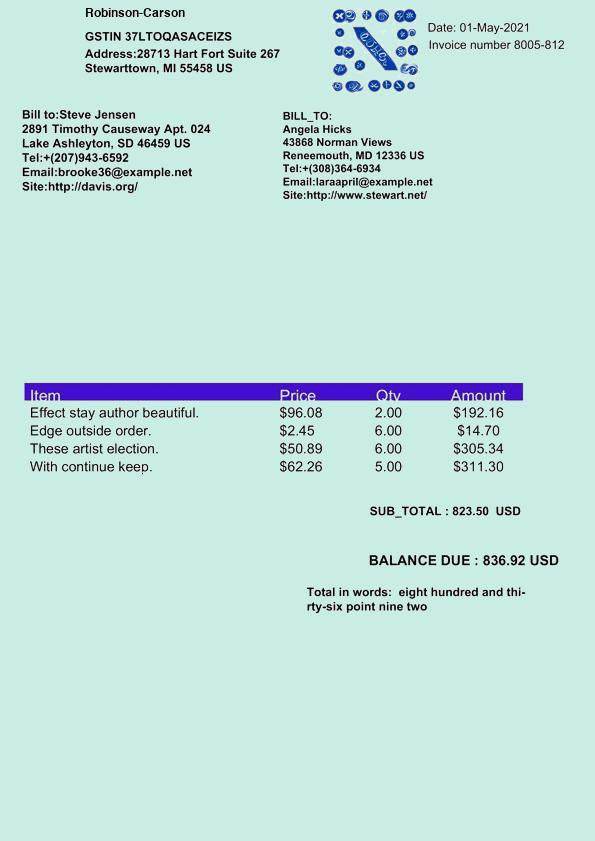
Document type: Invoice